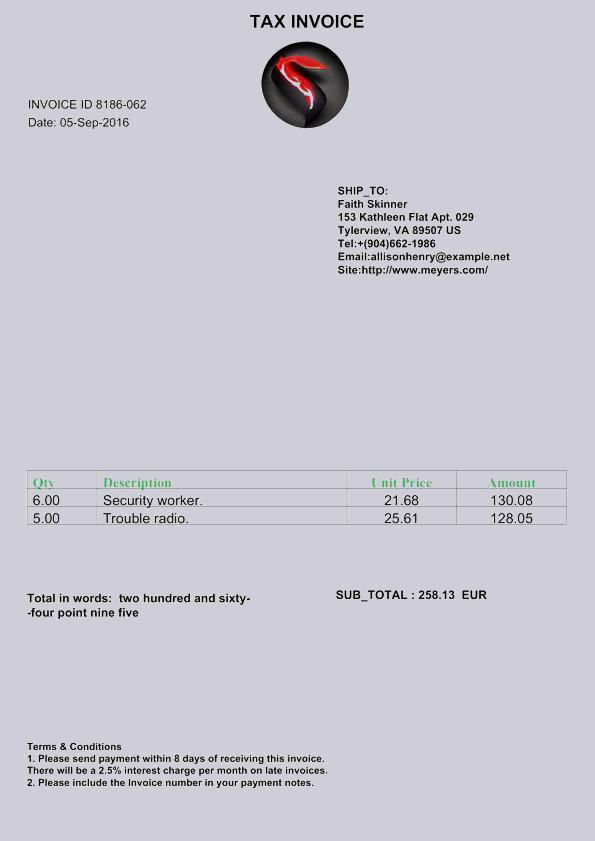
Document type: Invoice